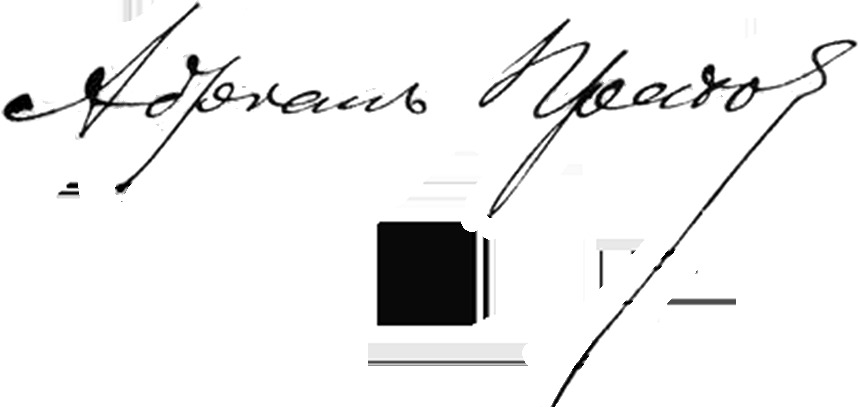
Signature of: adrian prakhov